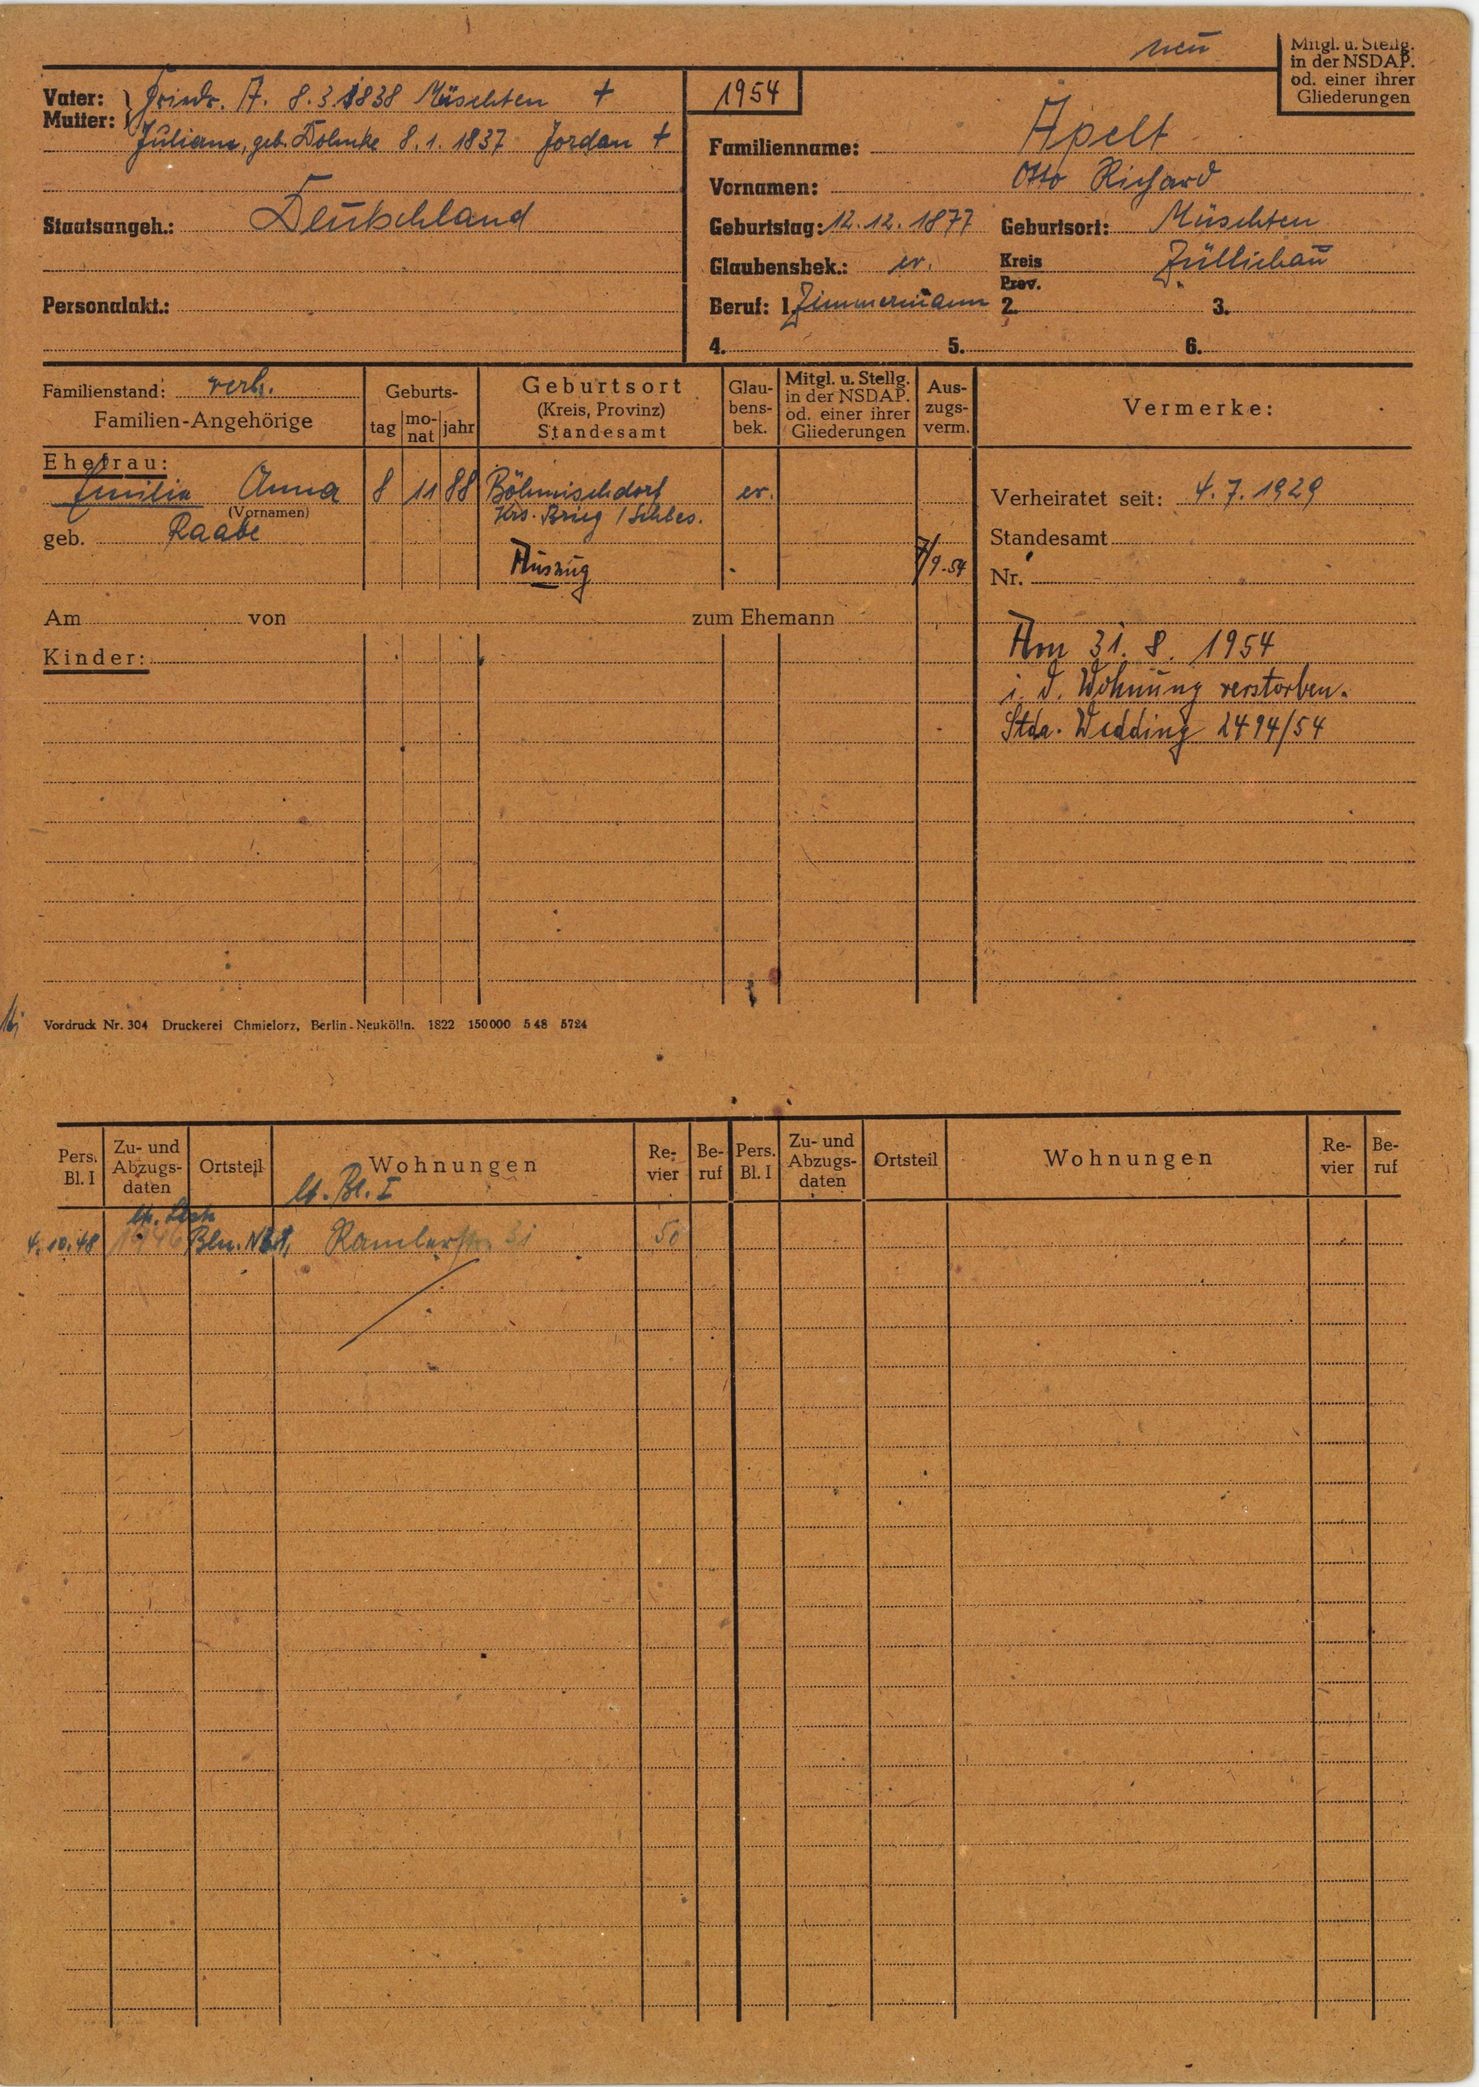
Apelt